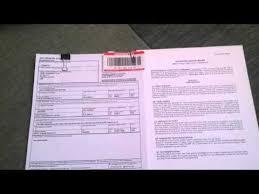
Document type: Invoice